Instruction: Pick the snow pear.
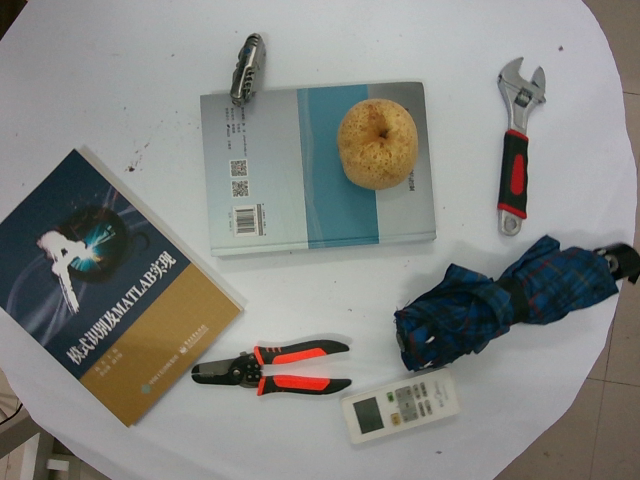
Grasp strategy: vertical